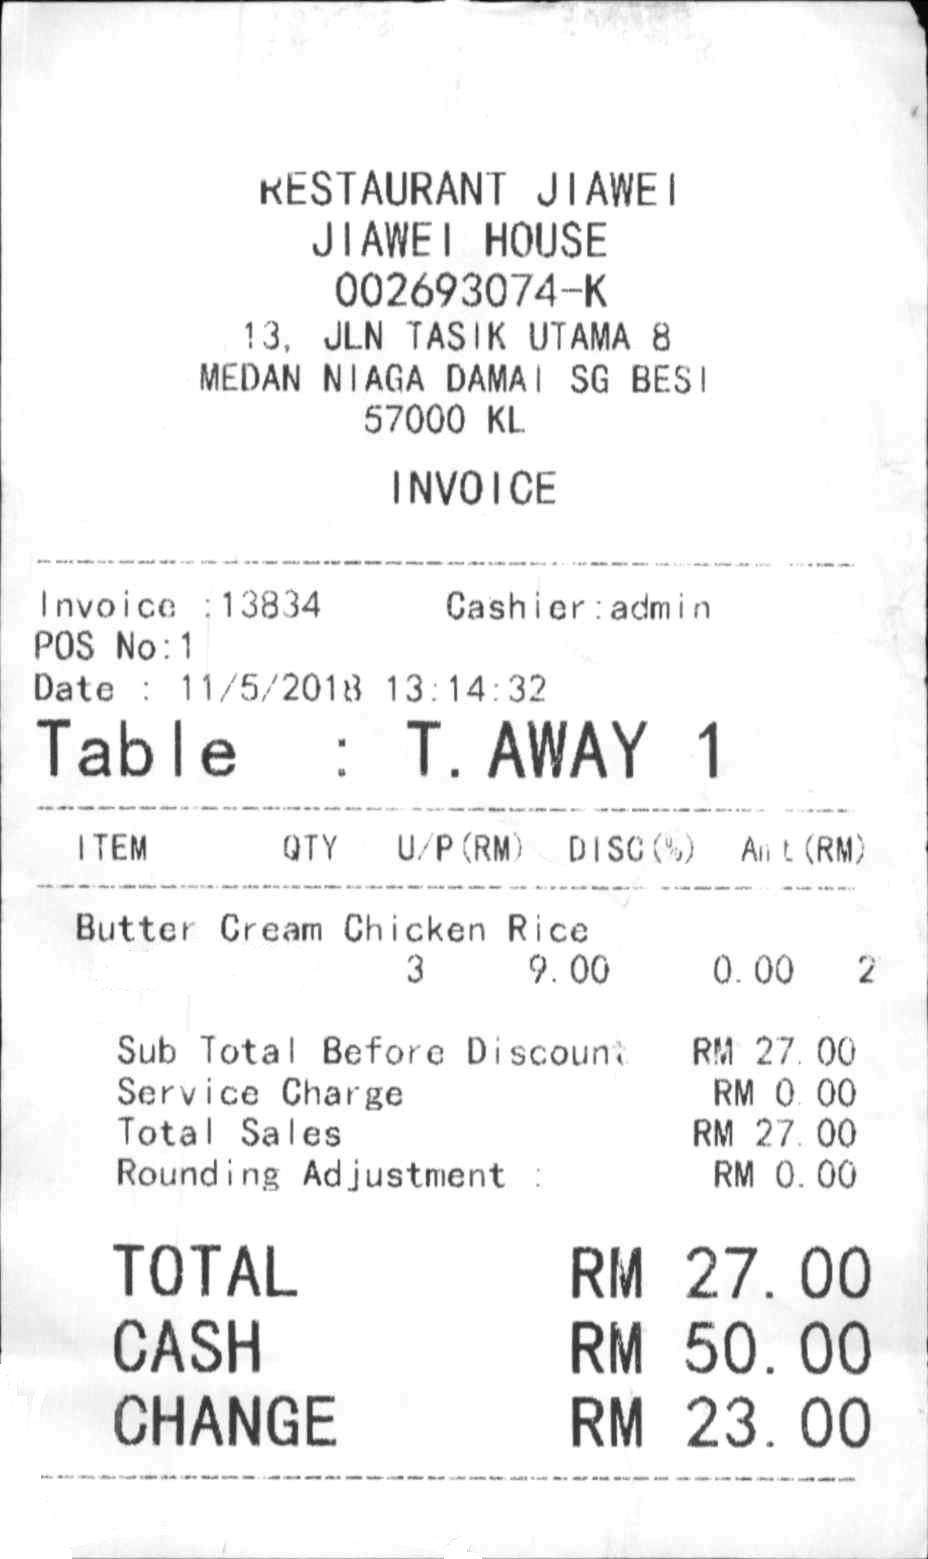
RESTAURANT JIAWEI
JIAWEI HOUSE
002693074-K
13, JLN TASIK UTAMA 8
MEDAN NIAGA DAMAI SG BESI
57000 KL
INVOICE
INVOICE
:13834
CASHIER:ADMIN
POS NO:1
DATE
:
11/5/2018 13:14:32
TABLE
:
ITEM
QTY
U/P(RM)
DISC(%)
AMT(RM)
BUTTER CREAM CHICKEN RICE
3
9.00
0.00
2
SUB TOTAL BEFORE DISCOUNT
RM 27.00
SERVICE CHARGE
RM 0.00
TOTAL SALES
RM 27.00
ROUNDING ADJUSTMENT :
RM 0.00
TOTAL
RM 27.00
CASH
RM 50.00
CHANGE
RM 23.00
T. AWAY
1